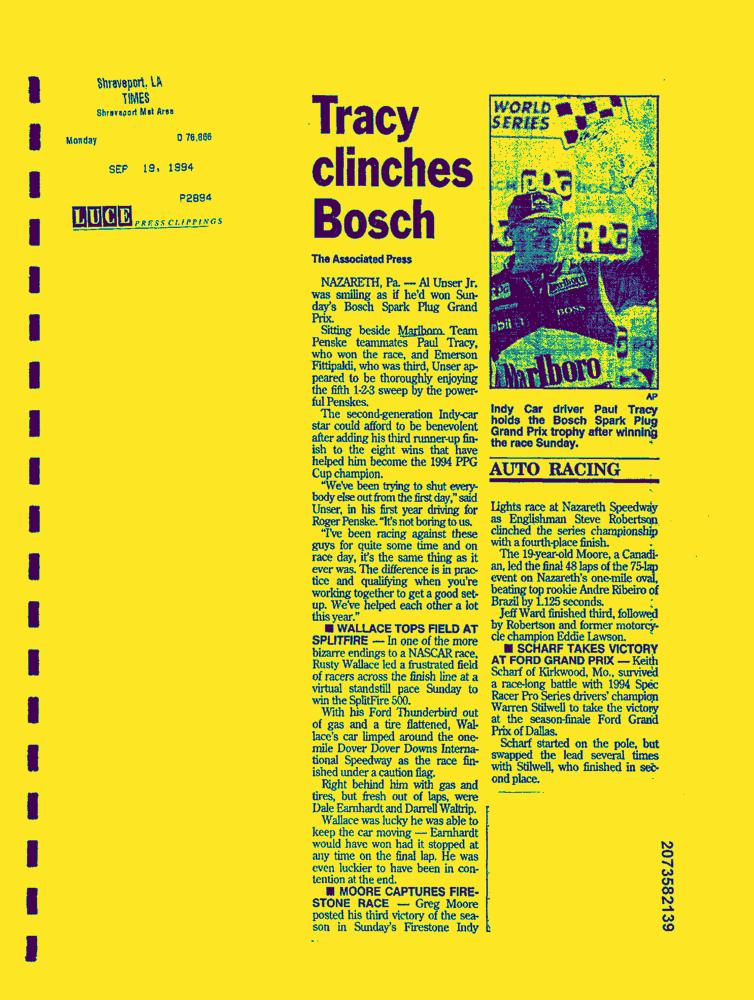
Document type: News-Article